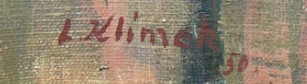
Signature of: ludvík klímek